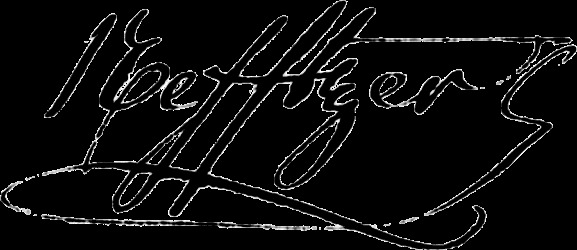
Signature of: auguste nefftzer